Question: What is the estimated tax bill amount according to the document?
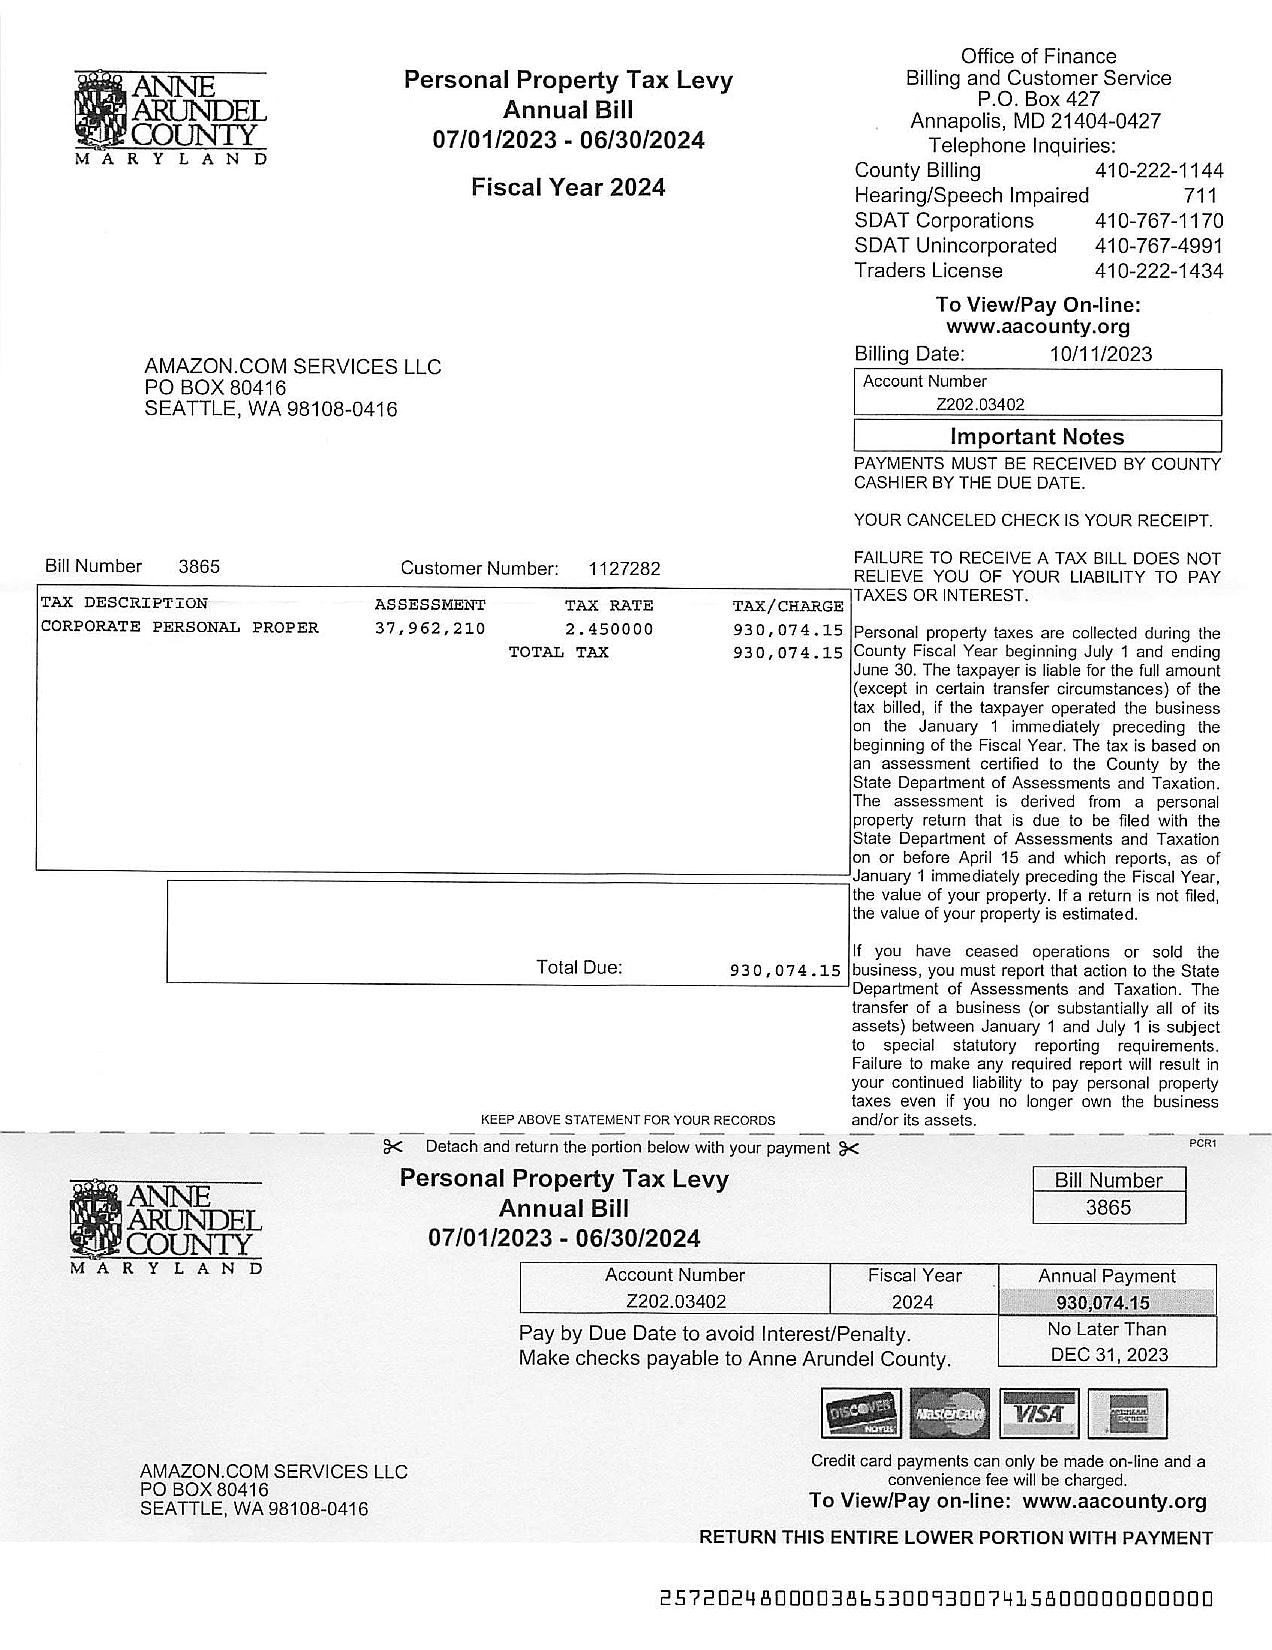
Answer: "930,074.15"